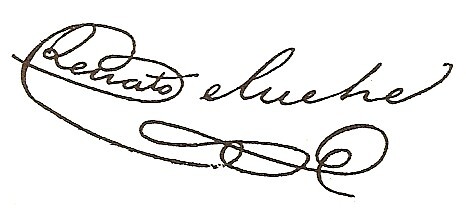
Signature of: renato beluche